Question: What jurisdiction, city, or county is the document associated with?
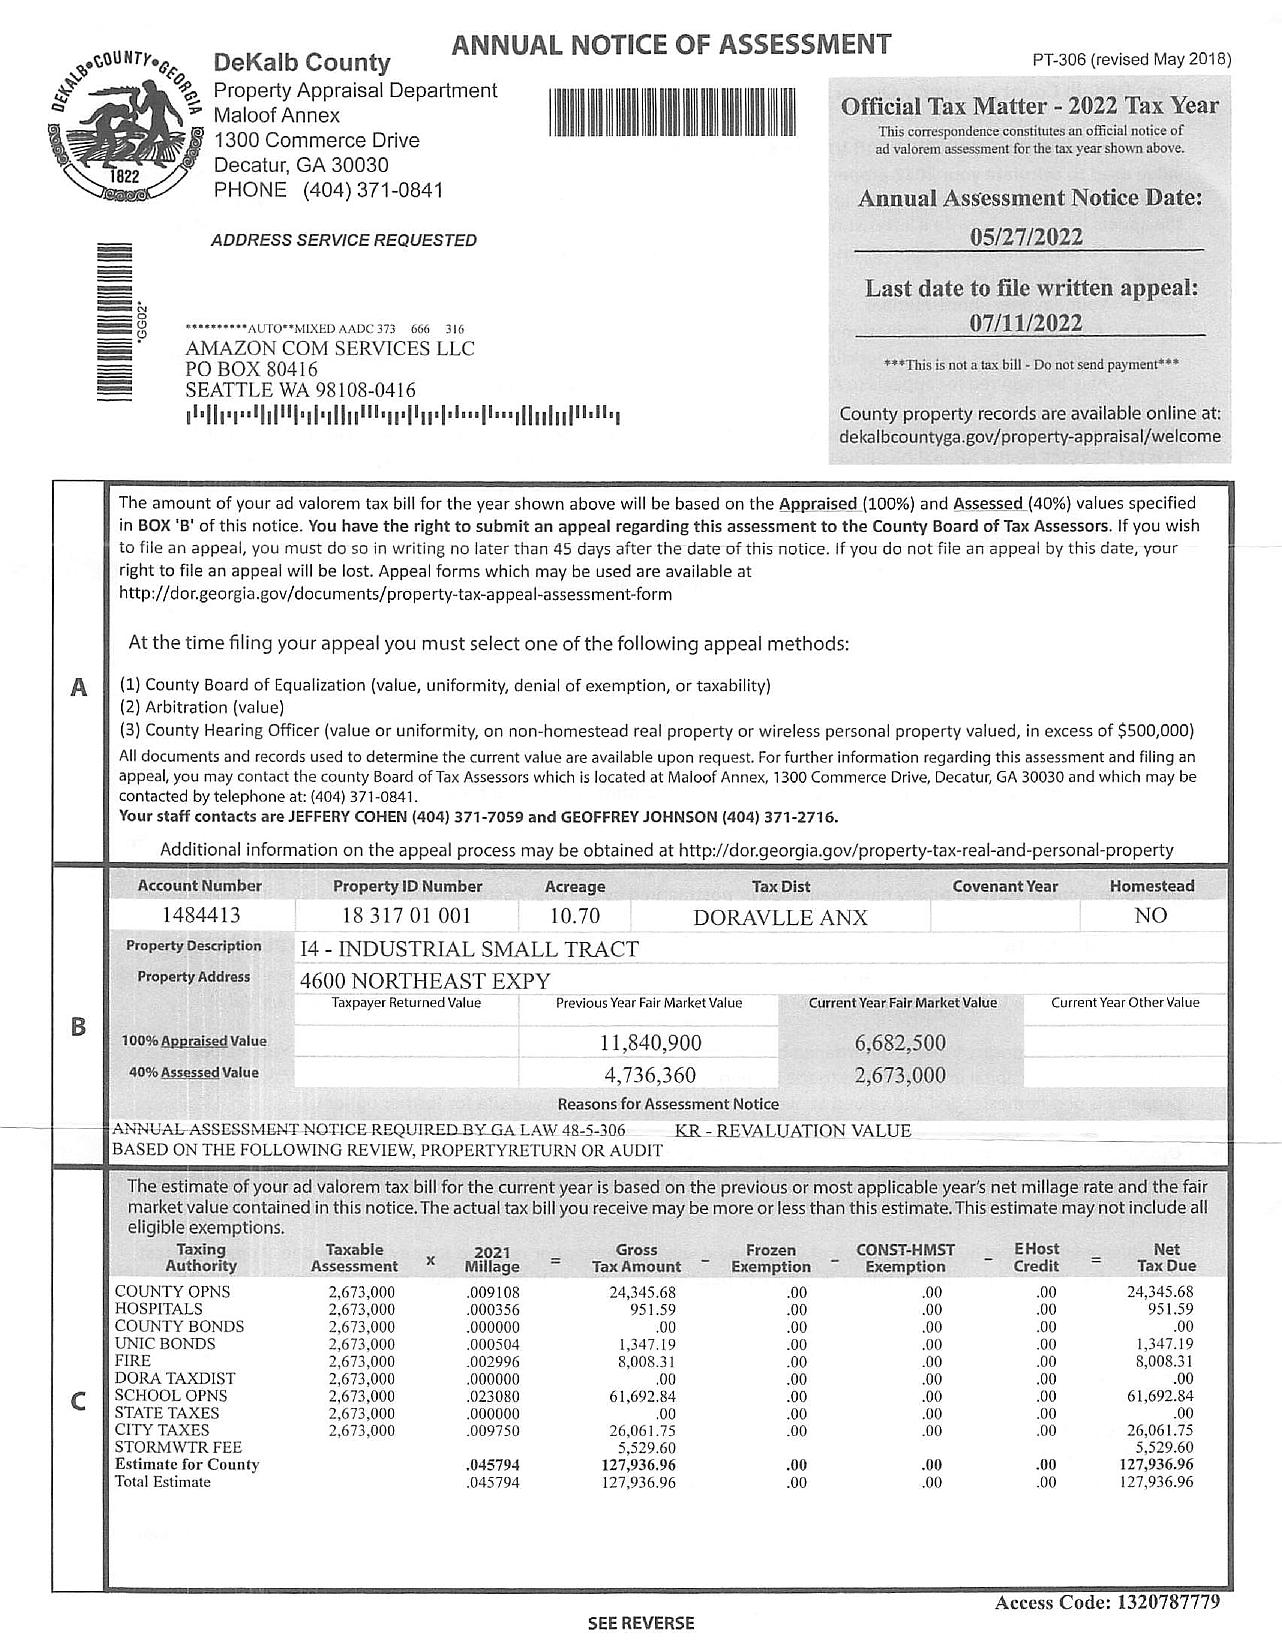
Answer: "DeKalb County"